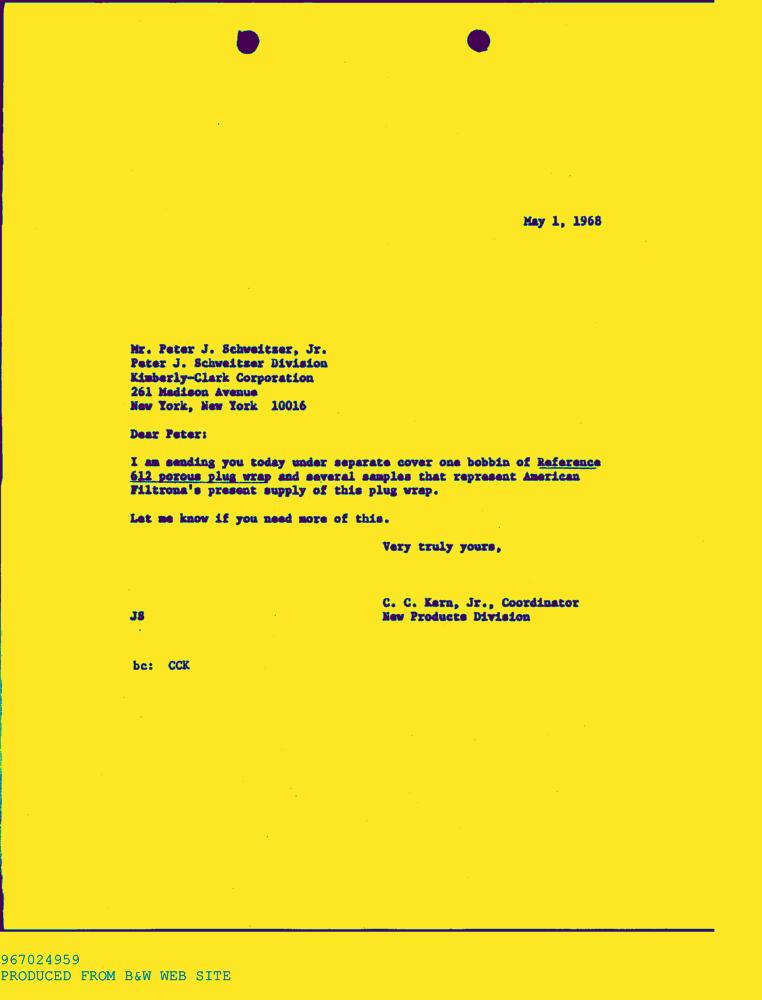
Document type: Letter-Doc